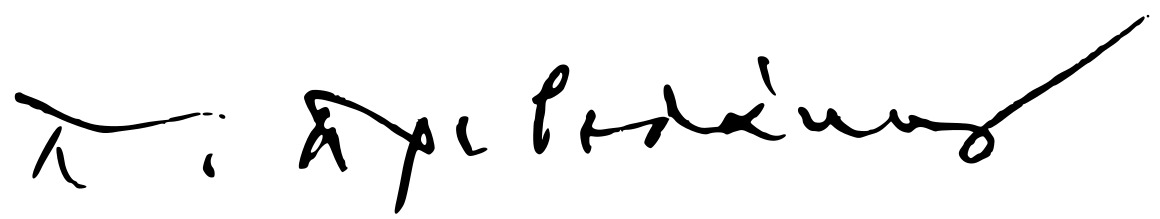
Signature of: pandelis prevelakis